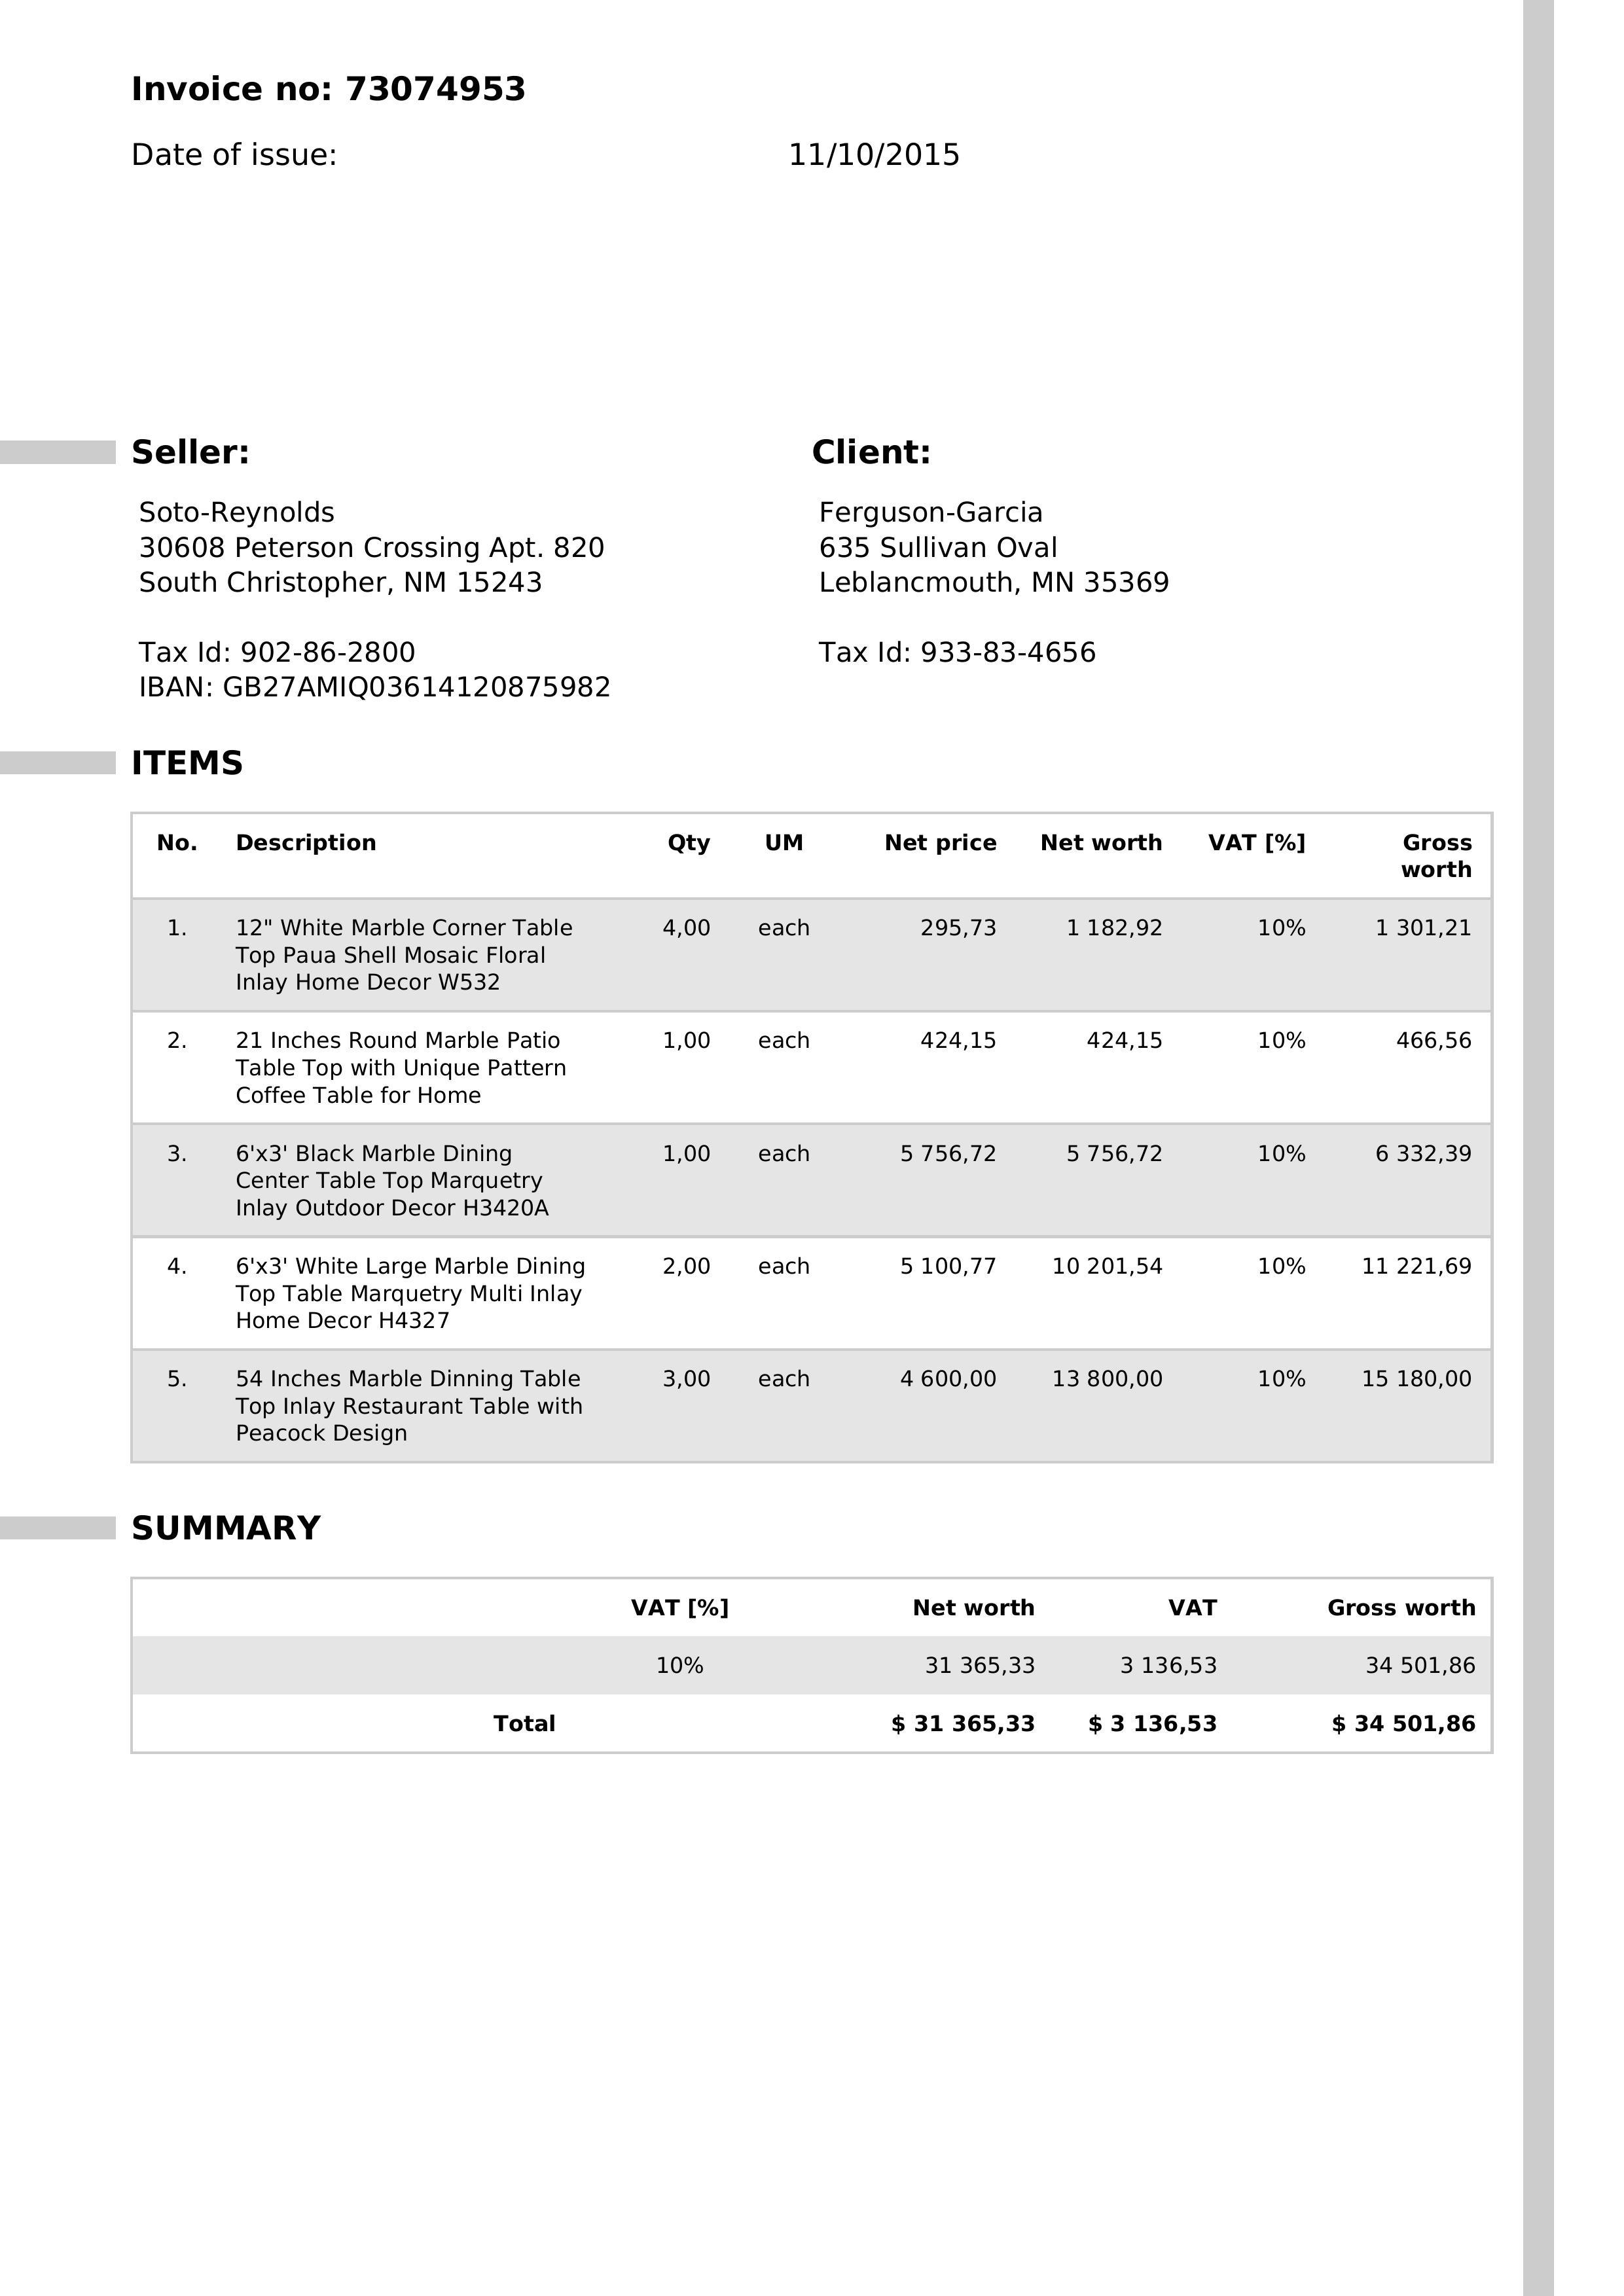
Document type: Invoice